Question: How is the history relevant to the case?
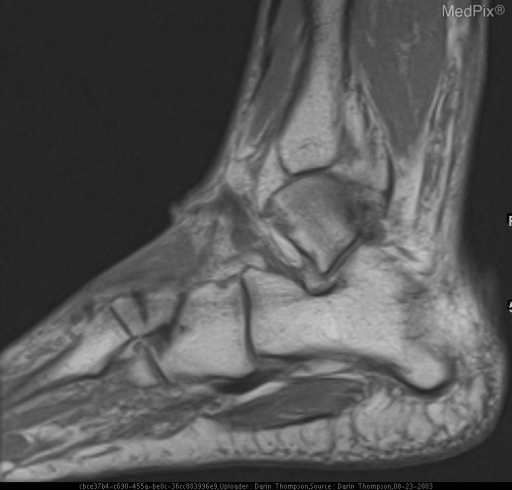
Answer: The patient's history of Foot pain.  History of plantar fasciitis. is key in understanding the case.